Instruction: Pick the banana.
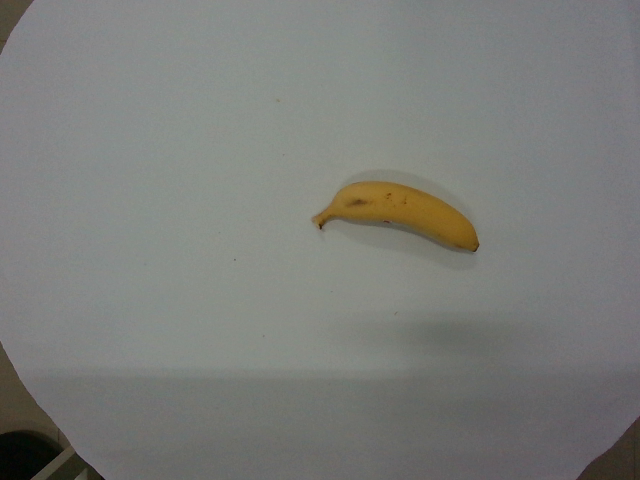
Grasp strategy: vertical